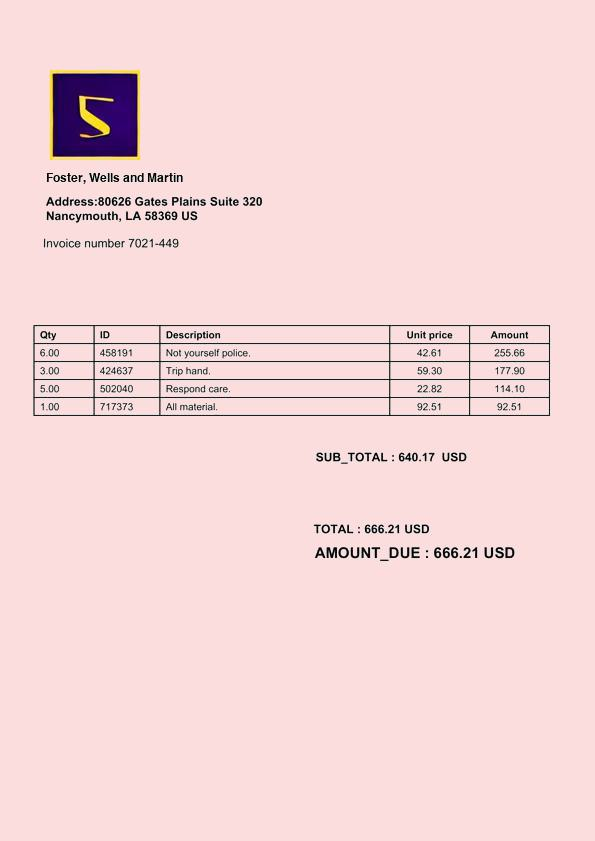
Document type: Invoice